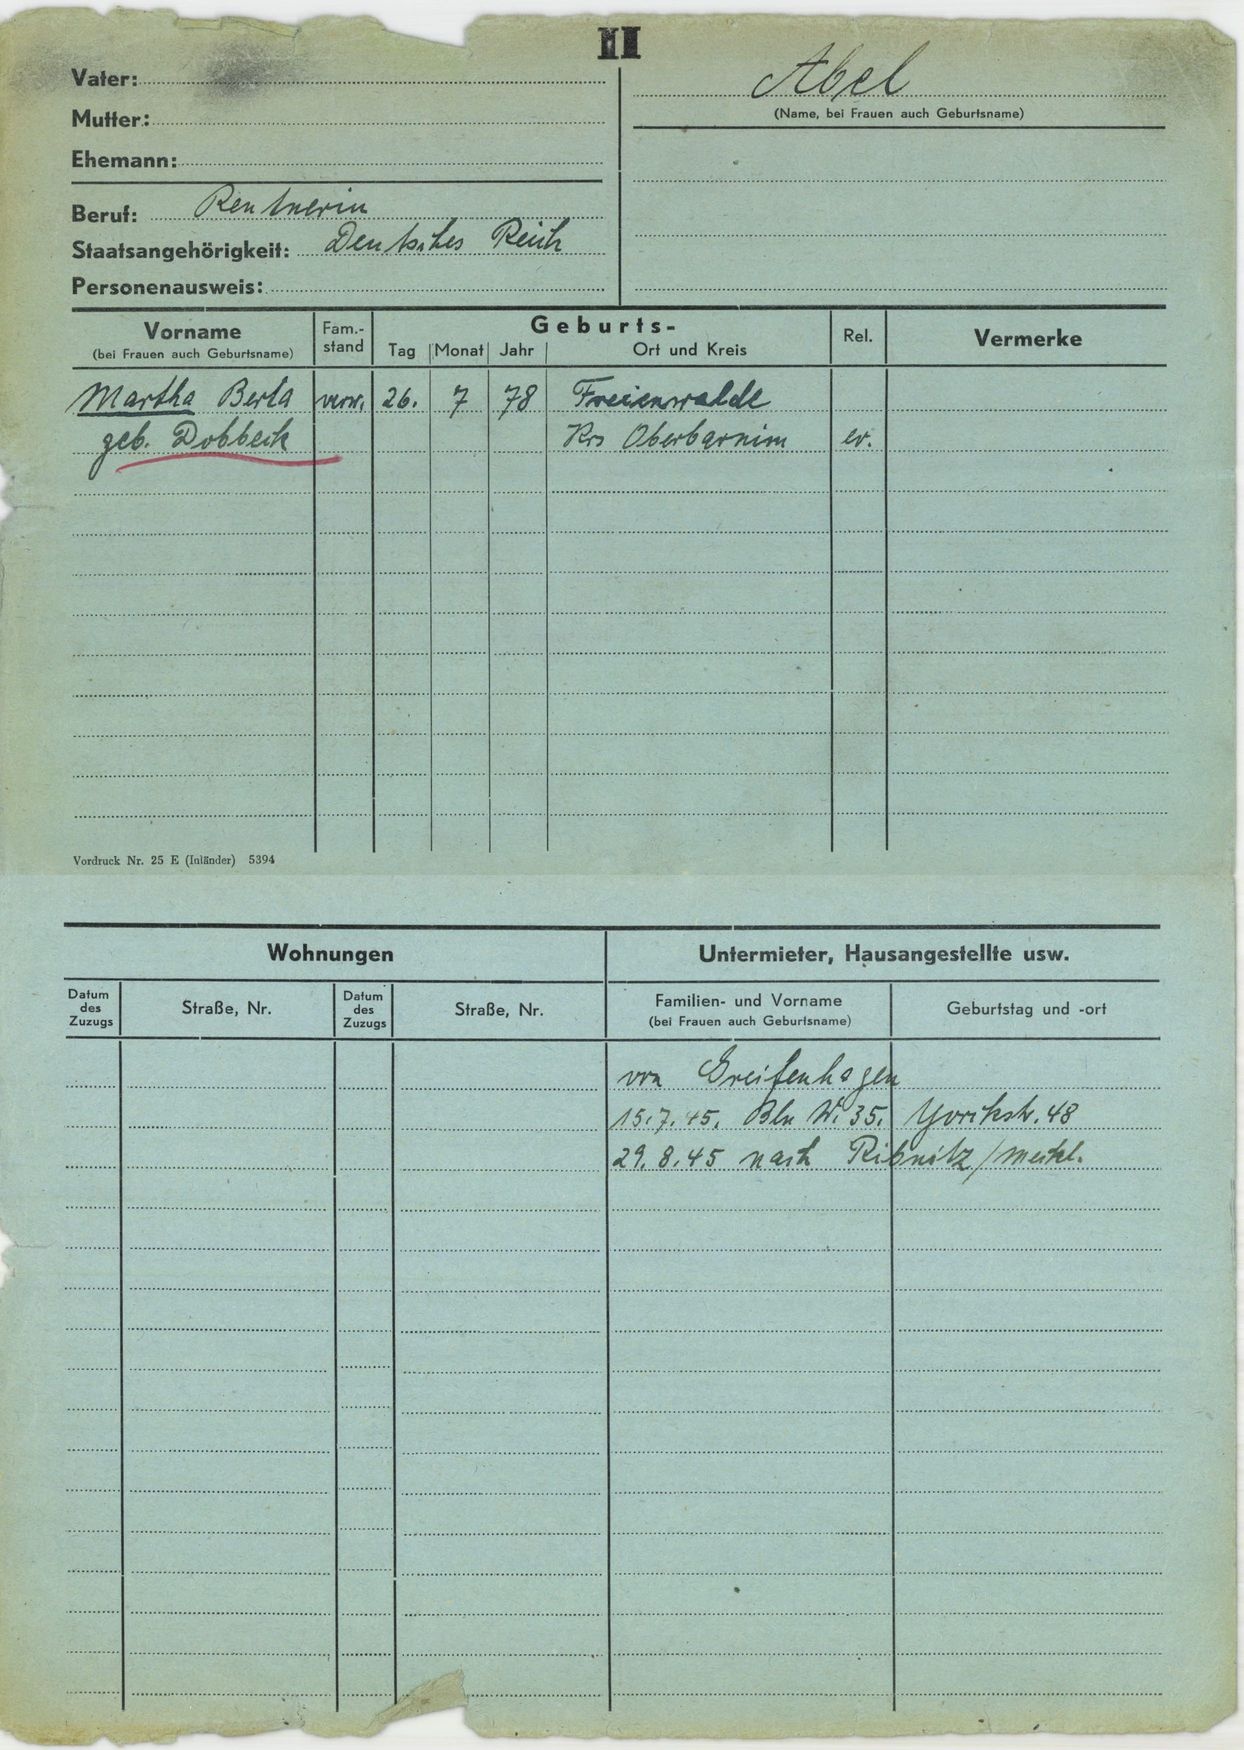
Abel